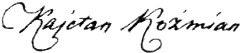
Signature of: kajetan koźmian